Question: What is the property identification or parcel number listed?
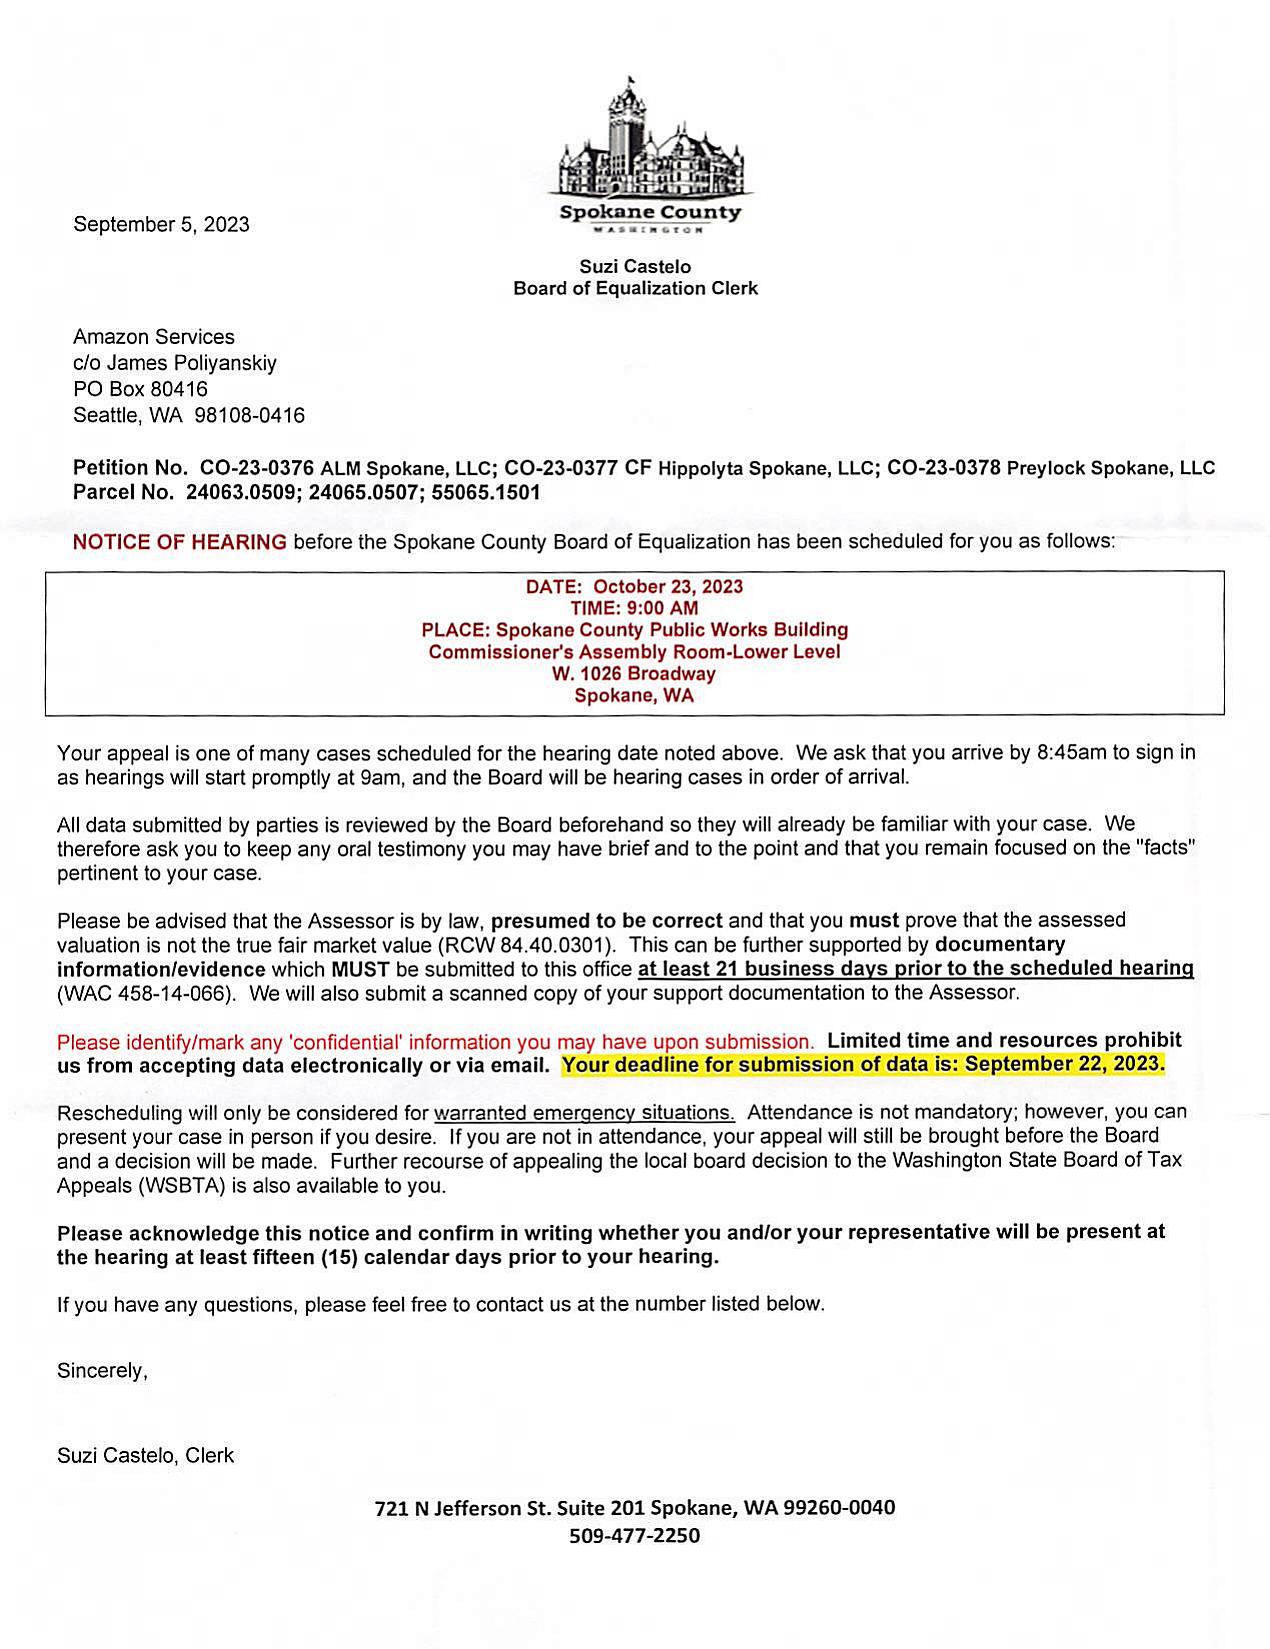
Answer: "24063.0509; 24065.0507; 55065.1501"